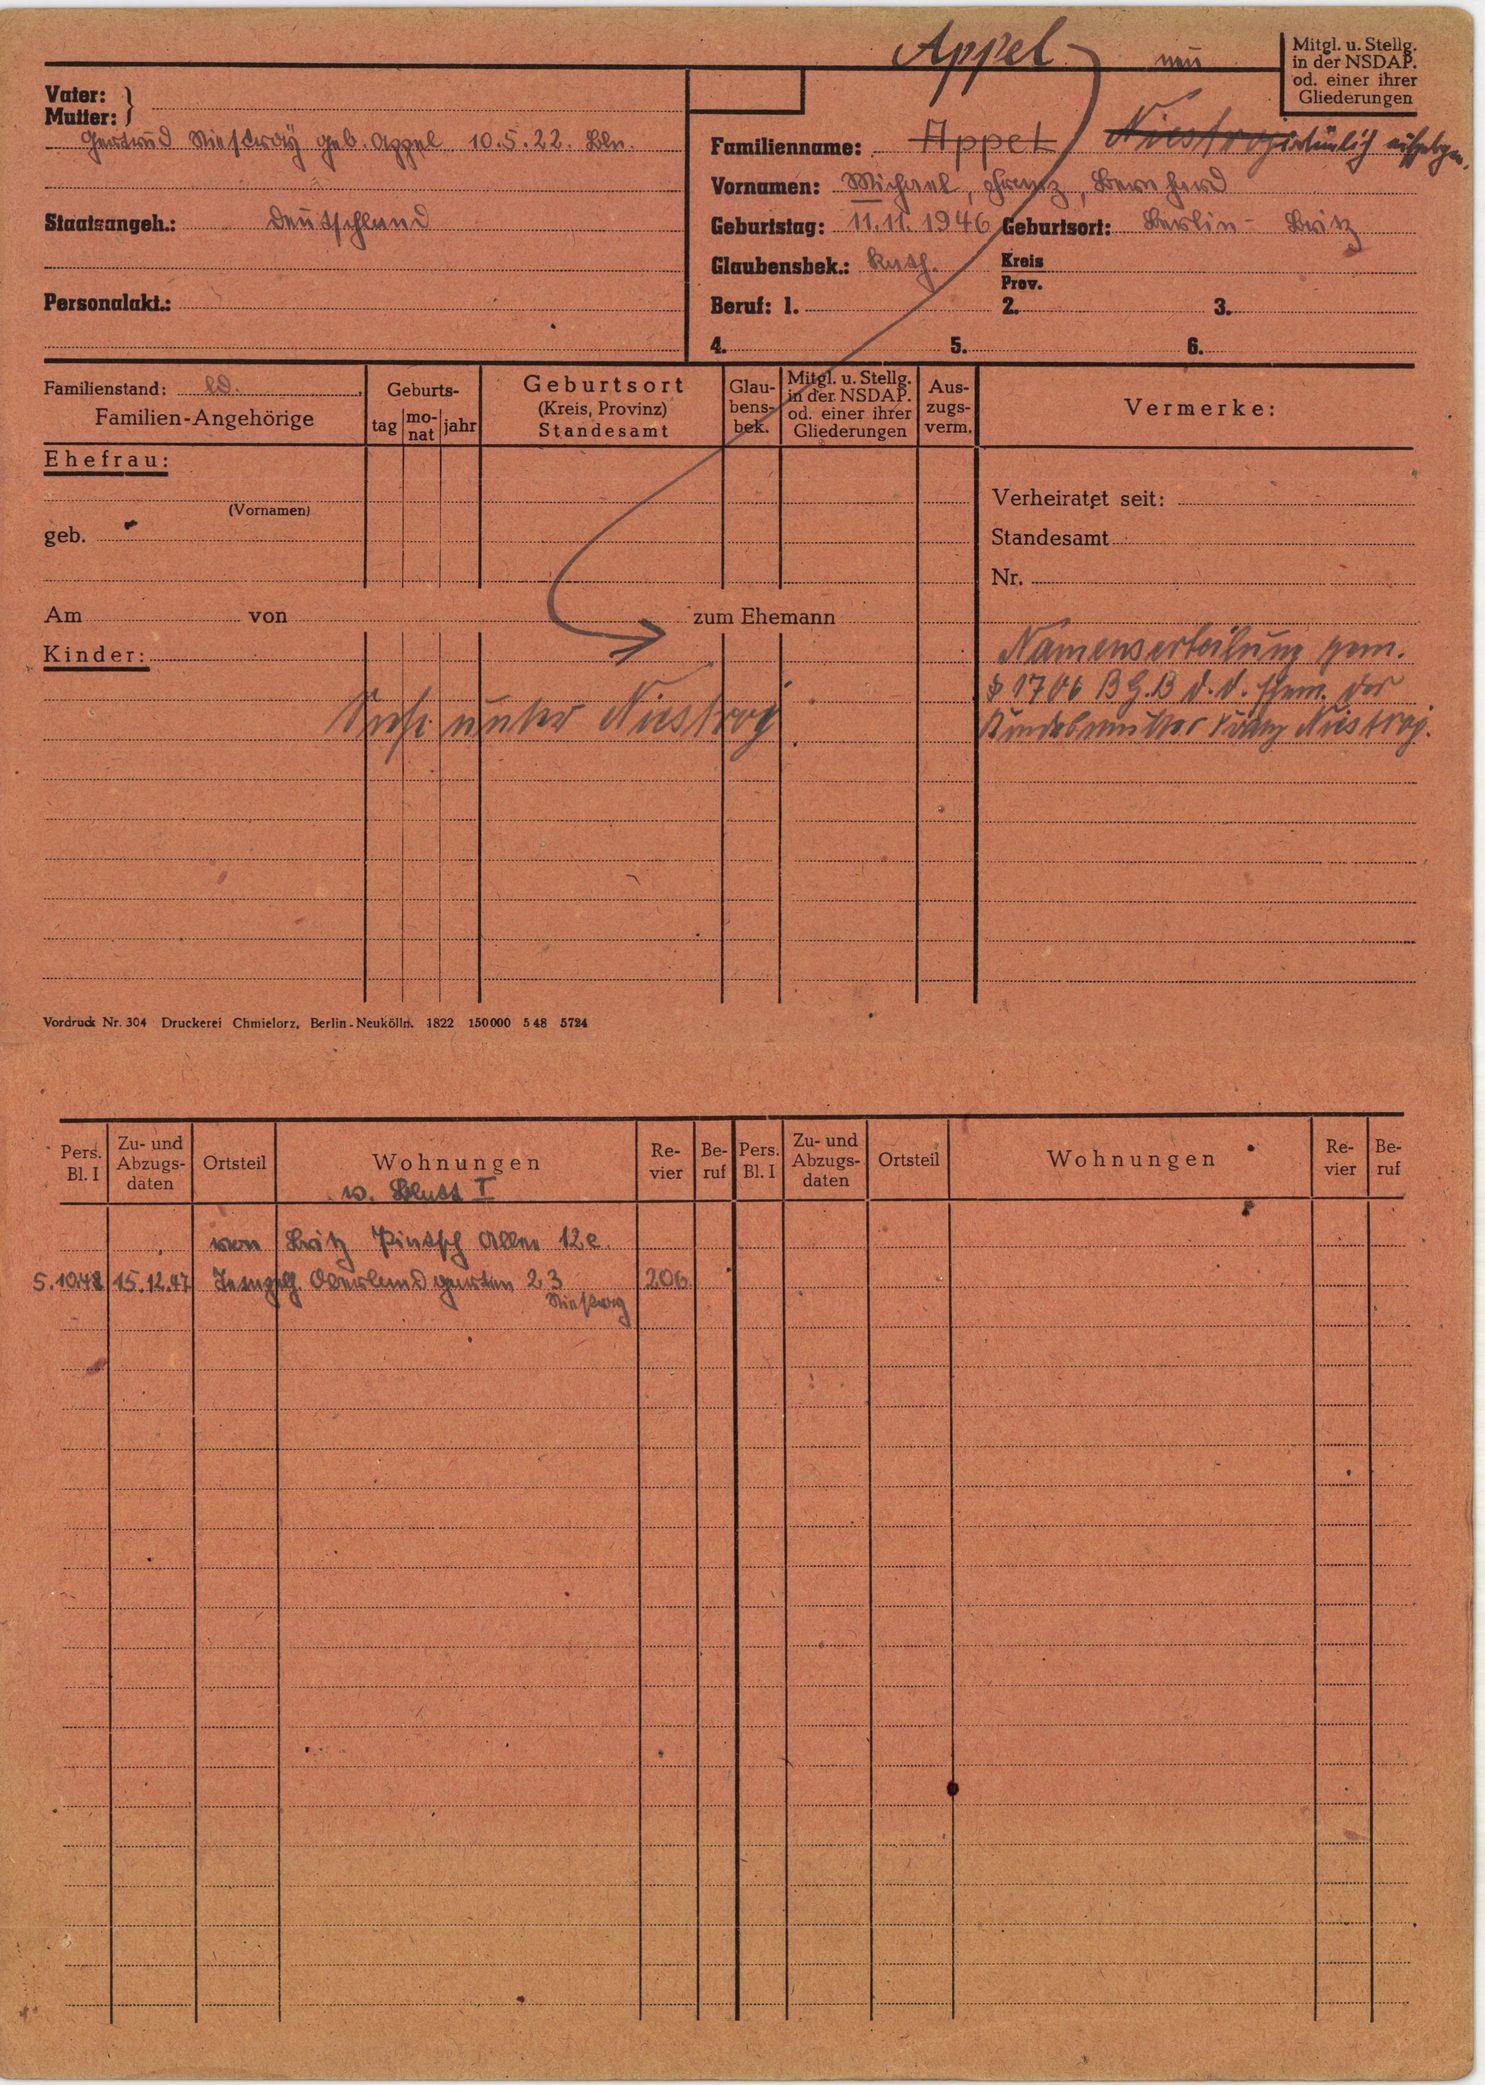
Appel